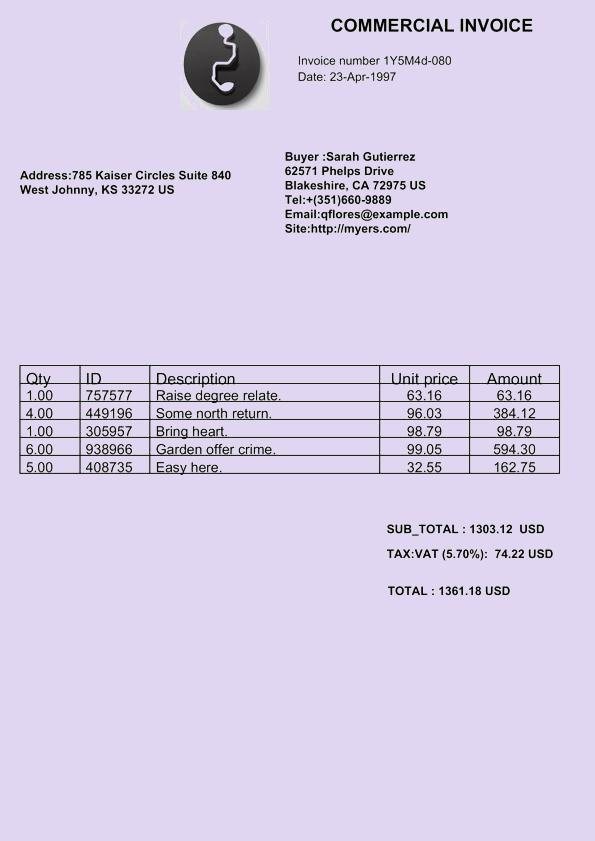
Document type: Invoice